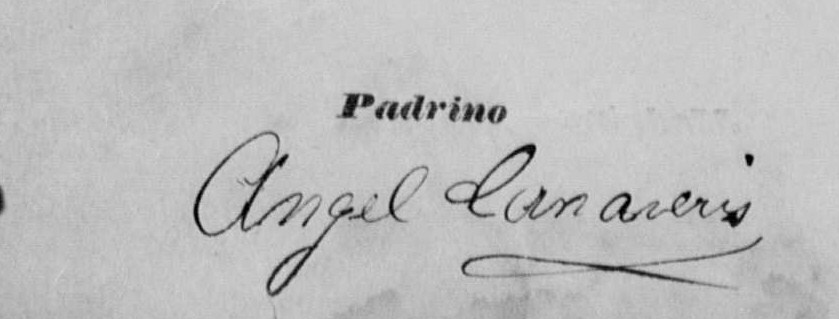
Signature of: ángel canaveris